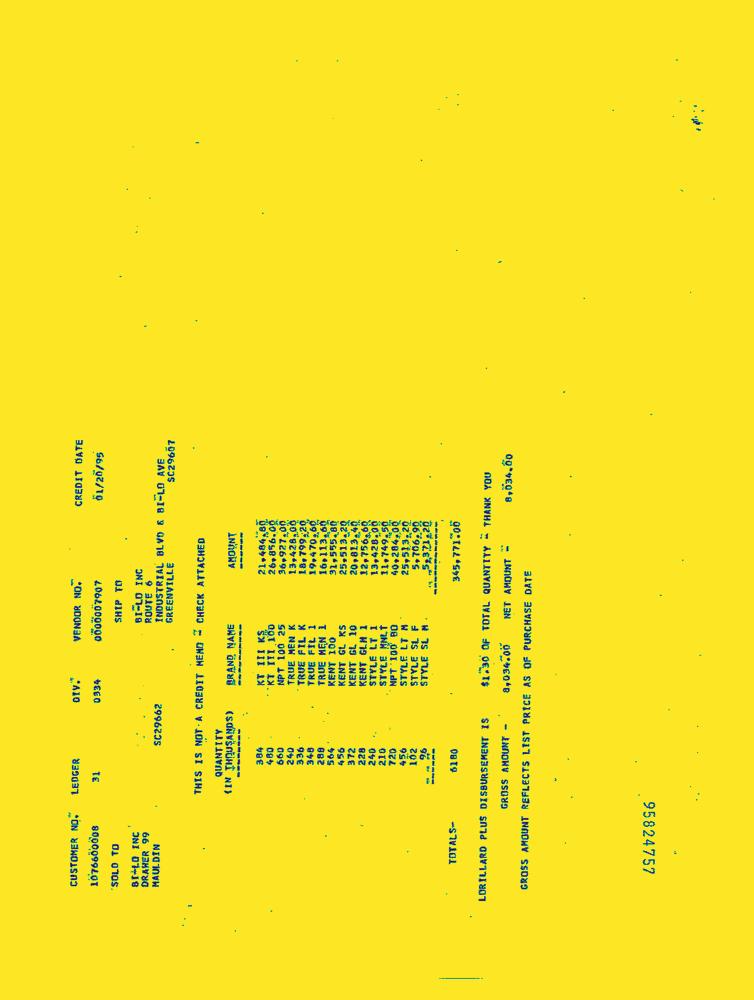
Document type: Invoice-Doc